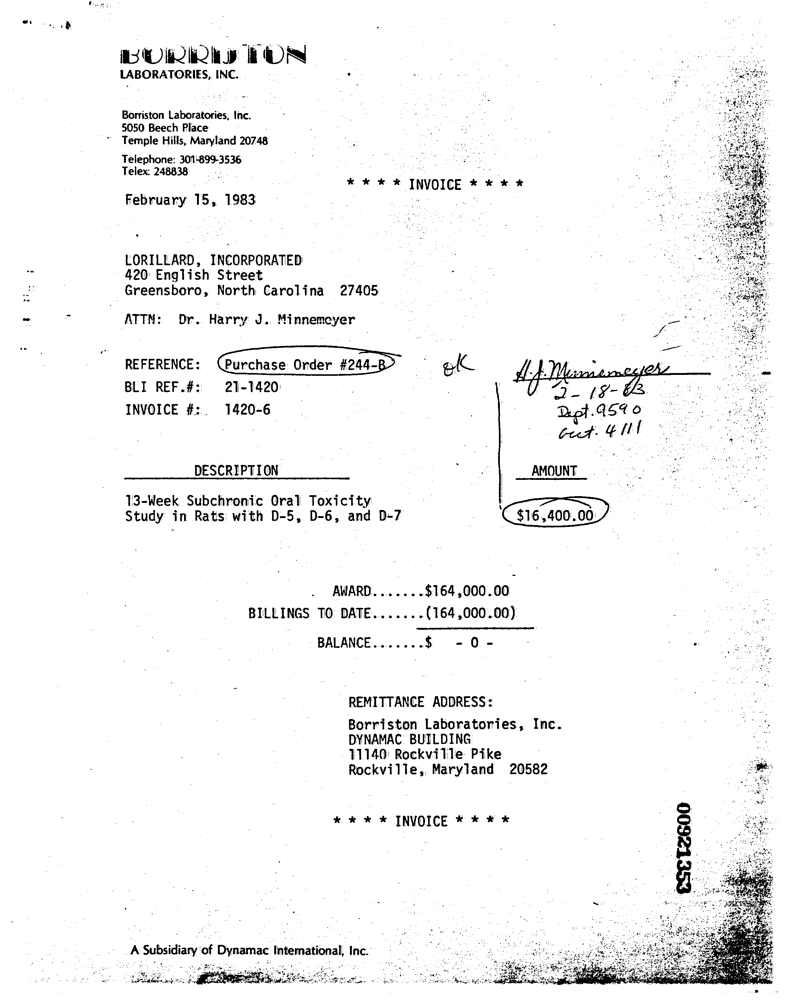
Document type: Invoice